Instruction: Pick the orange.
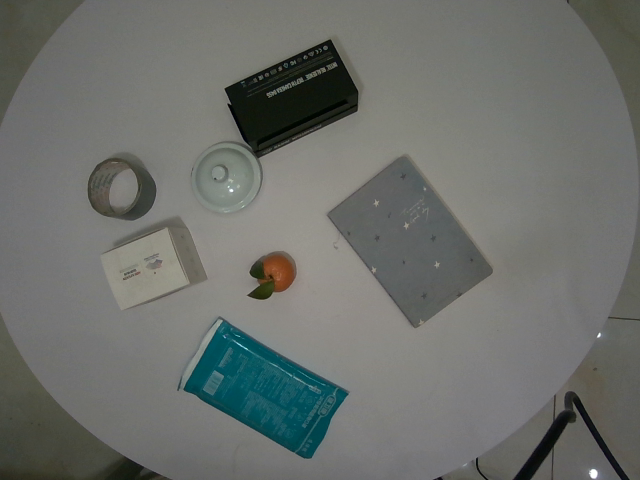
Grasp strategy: vertical